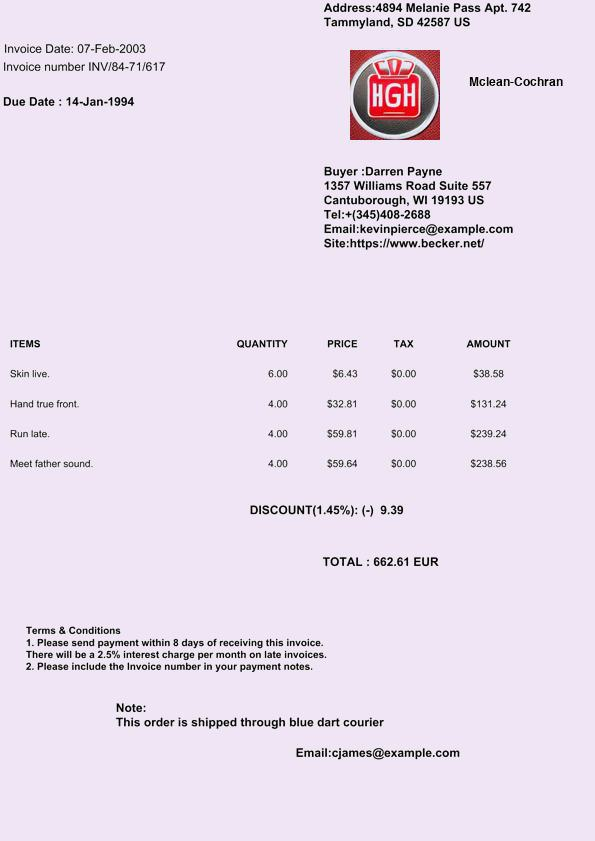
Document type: Invoice